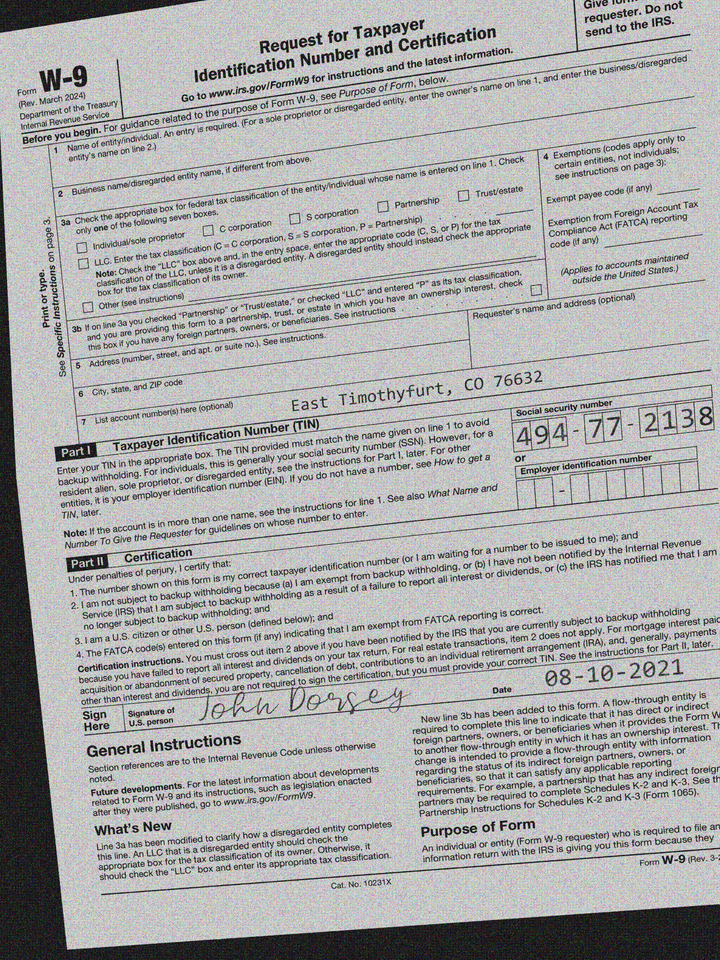
adr2: East Timothyfurt, CO 76632
cbx: no
ssn: 494772138
sdt: 08-10-2021